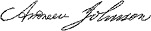
Signature of: andrew johnson